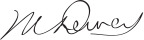
Signature of: melvil dewey